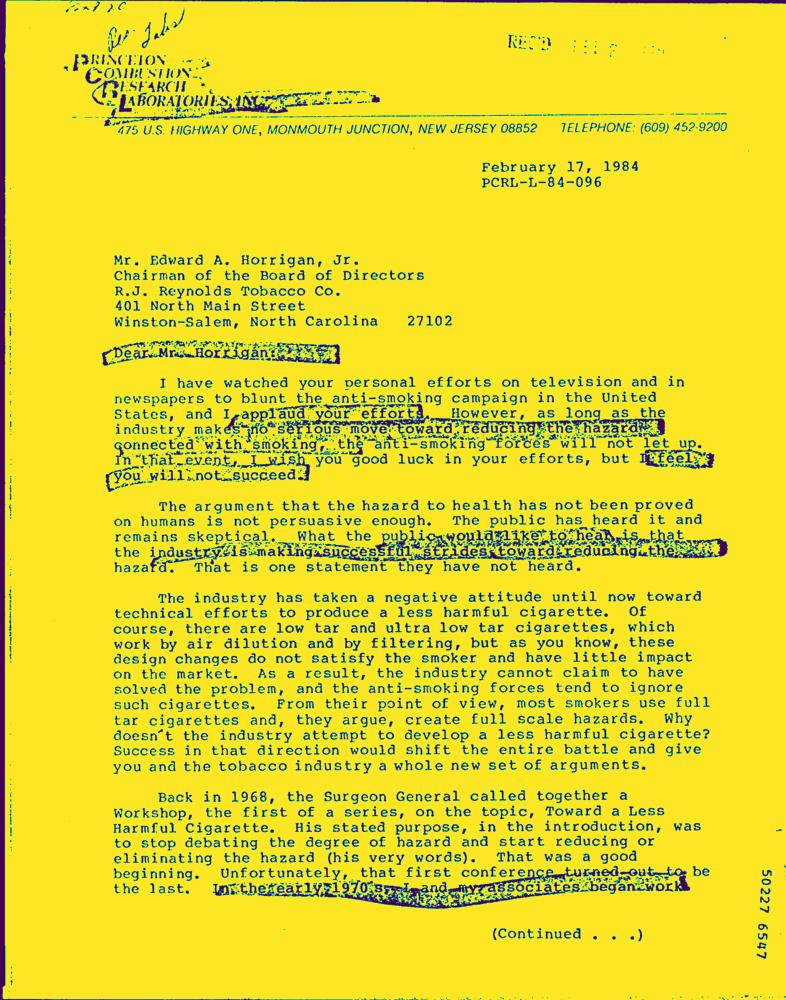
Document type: Letter-Doc